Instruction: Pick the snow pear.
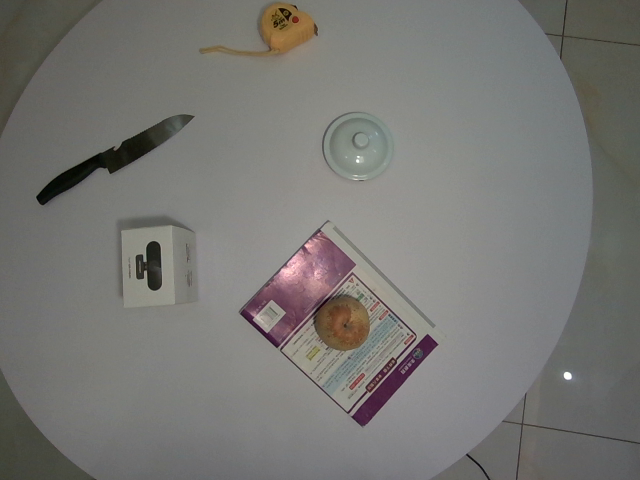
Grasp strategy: vertical